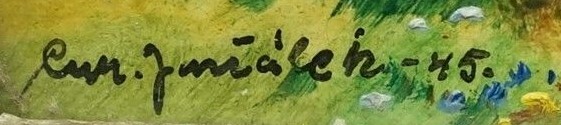
Signature of: cyril jančálek